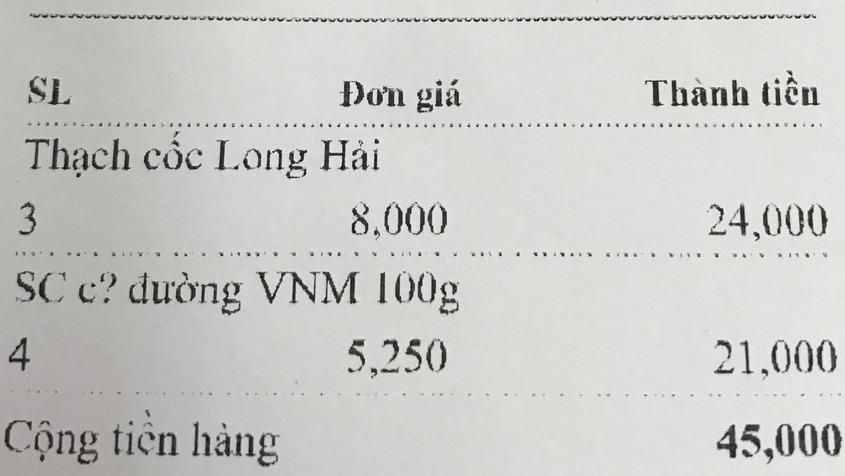
<table>
<tr>
<th>SL</th>
<th>Đơn giá</th>
<th>Thành tiền</th>
</tr>
<tr>
<td colspan="3">Thạch cốc Long Hải</br>3</td>
<td>8,000</td>
<td>24,000</td>
</tr>
<tr>
<td colspan="3">SC c? đường VNM 100g</br>4</td>
<td>5,250</td>
<td>21,000</td>
</tr>
</table>
Cộng tiền hàng 45,000